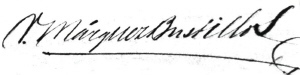
Signature of: victorino márquez bustillos